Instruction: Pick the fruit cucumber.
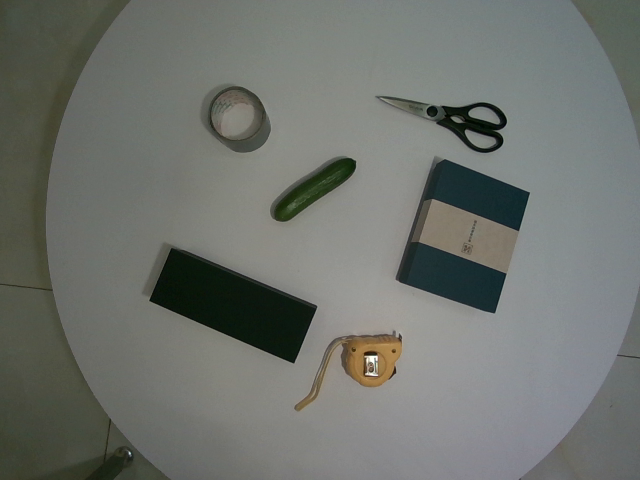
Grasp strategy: vertical